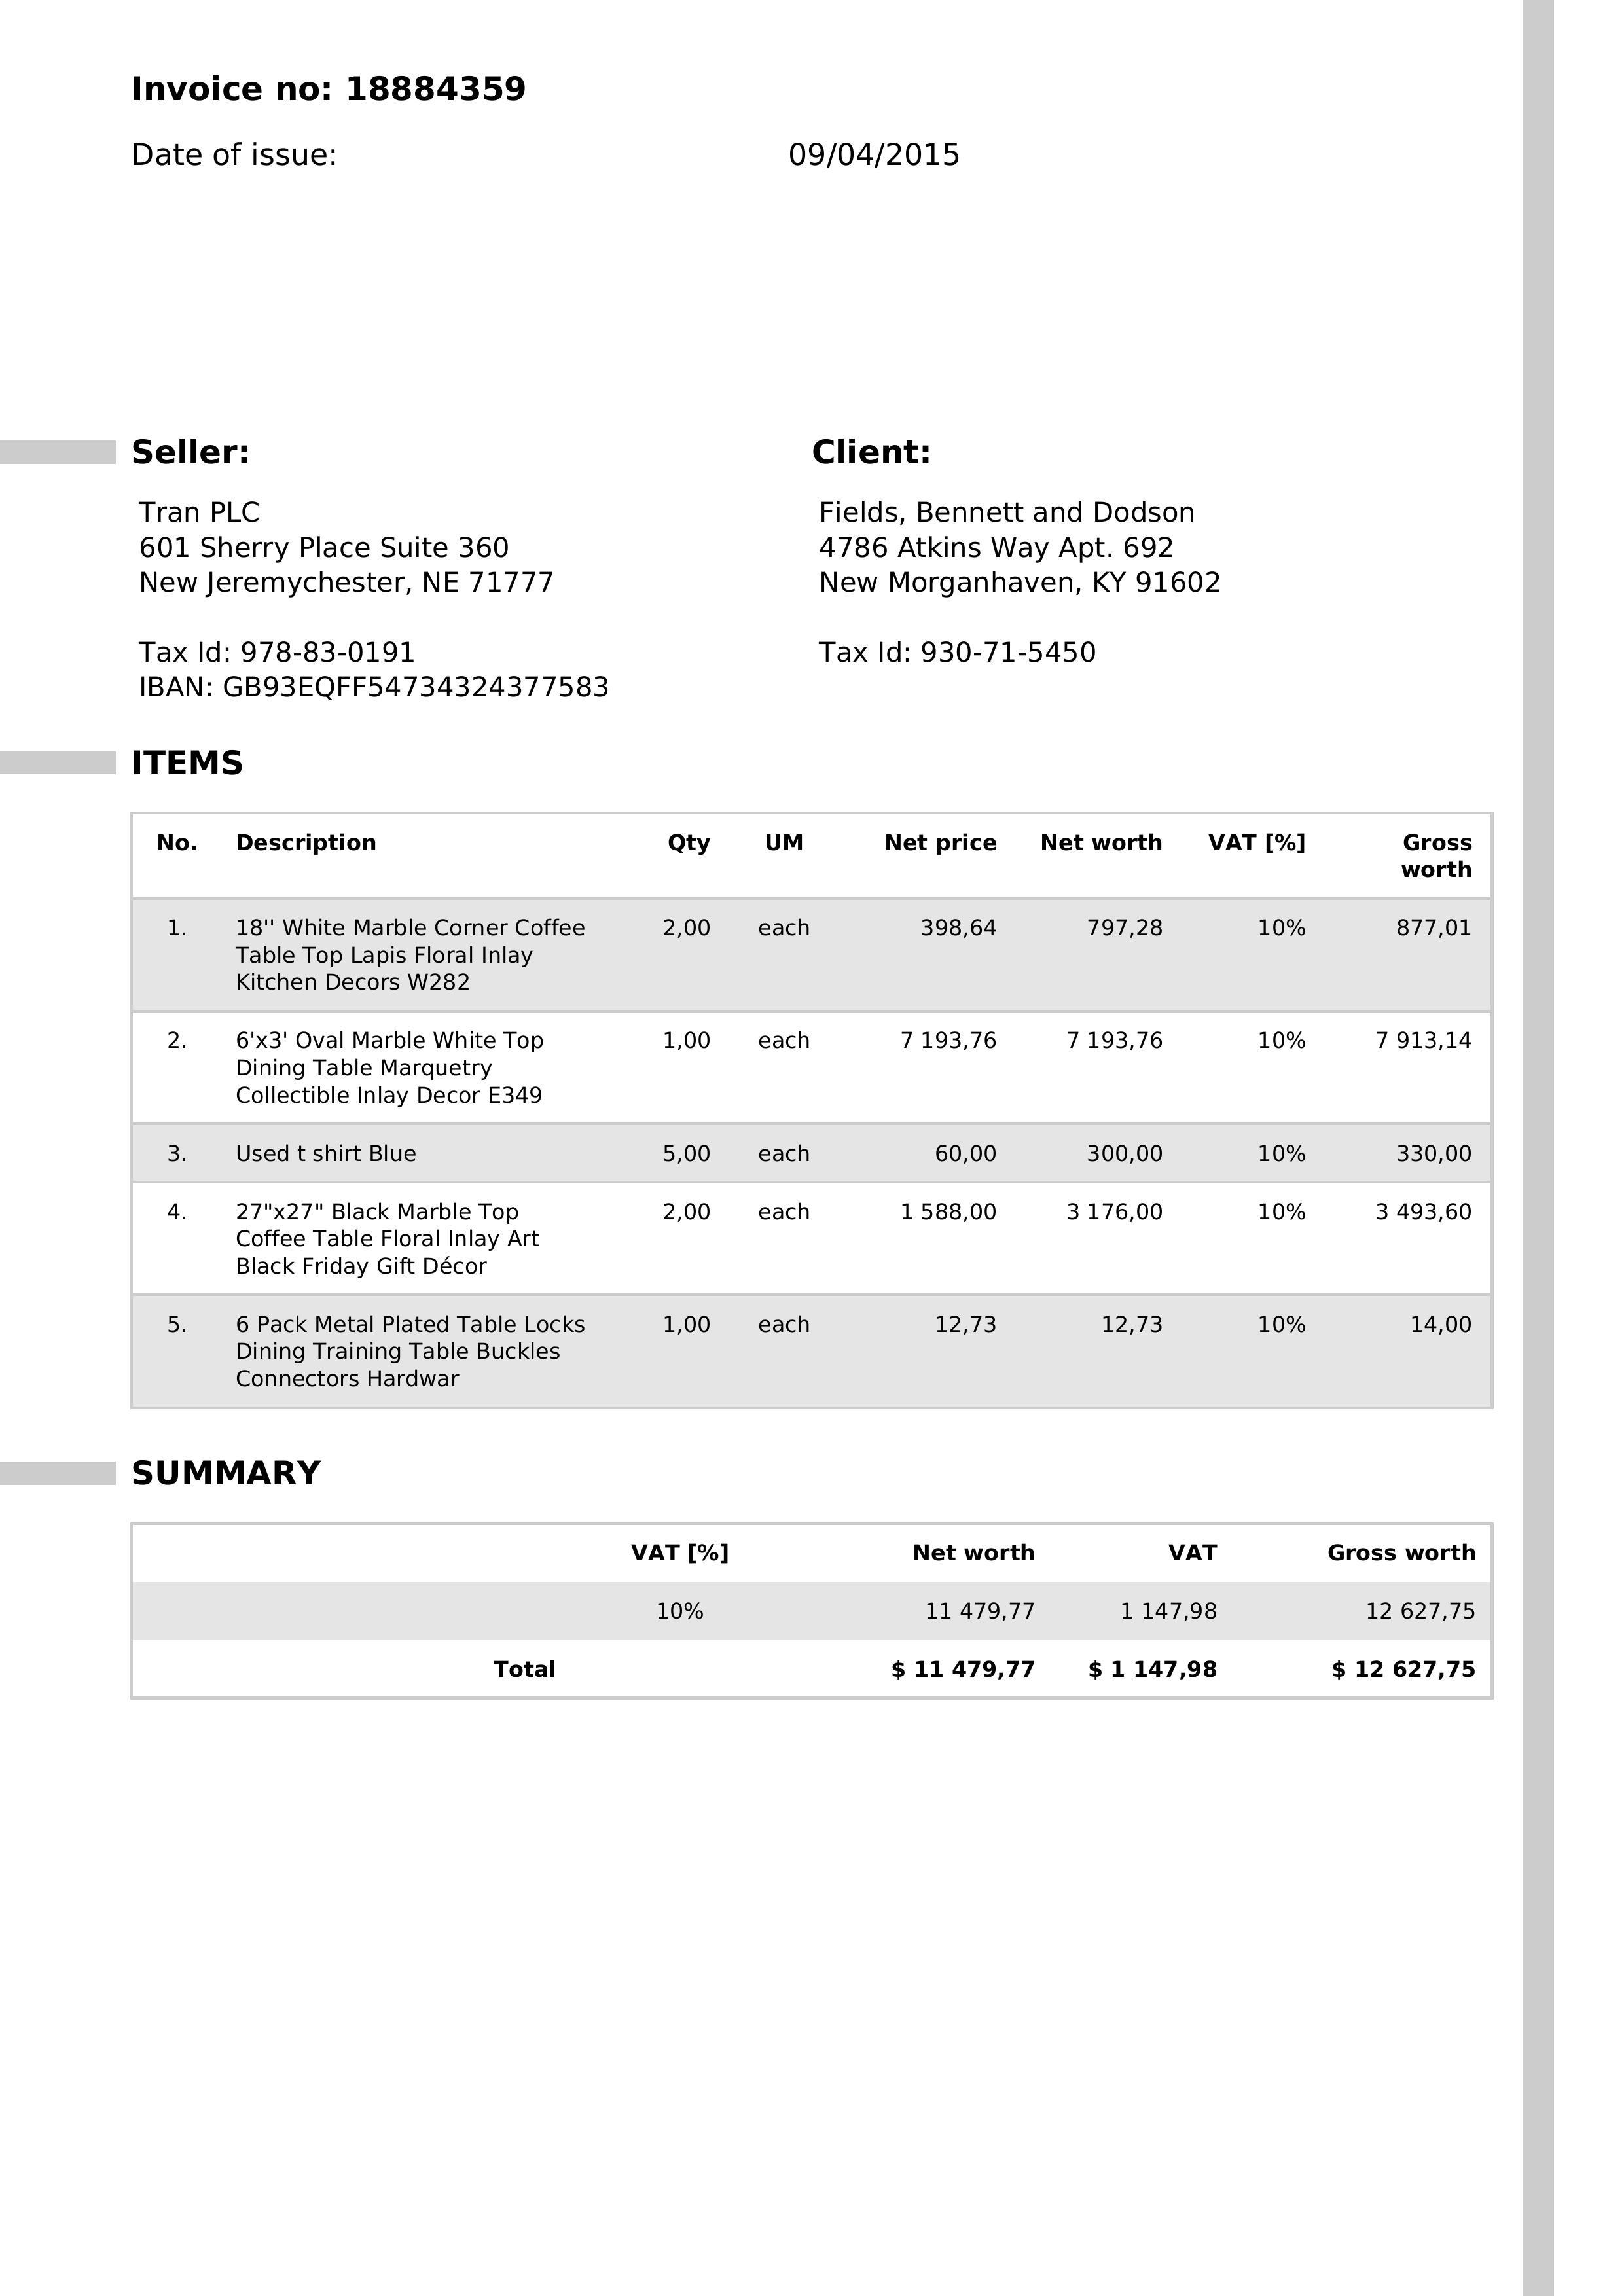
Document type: Invoice